Question: What appears to be the issue?
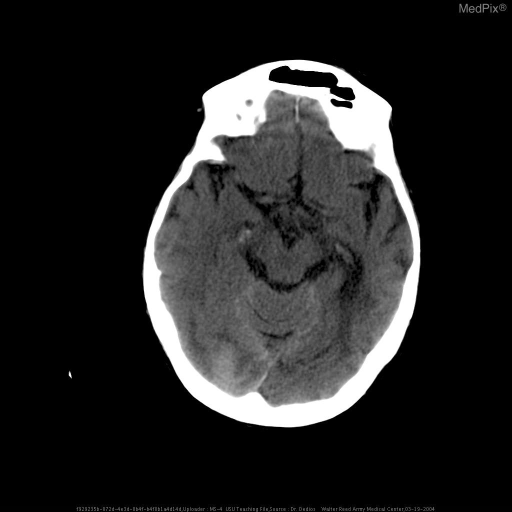
Answer: The findings suggest Parenchymal hematoma, right occipital lobe
Small amount of ventricular blood. A single, large intraparenchymal hemorrhage is present within the right occipital lobe measuring 3x2cm with adjacent edema.  There is mild mass effect.  Blood is also seen within the posterior horn of the right lateral ventricle.  A small amount of blood is seen within the posterior falx.  The right lateral ventricle is smaller than the left side.  The sulci, on the right posterior region, is effaced.  The left side appears grossly unremarkable.  Minimal opacification of the right sphenioid sinus is present.  Mastoids appear well aerated.  The rest of the findings appear unremarkable.. The patient might have a history of 89 y/o with past medical history significant for dementia and hypertension, noted to have altered mental status at home..